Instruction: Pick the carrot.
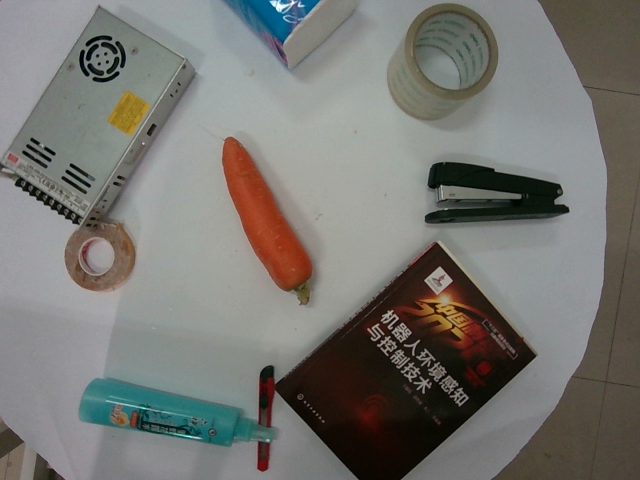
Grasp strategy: vertical